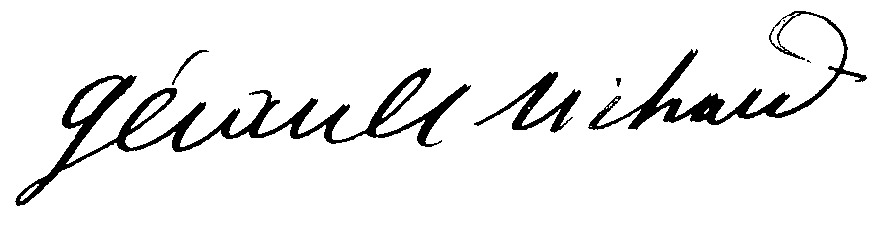
Signature of: alfred léon gérault richard